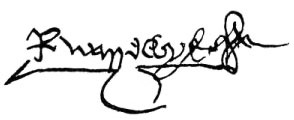
Signature of: richard neville